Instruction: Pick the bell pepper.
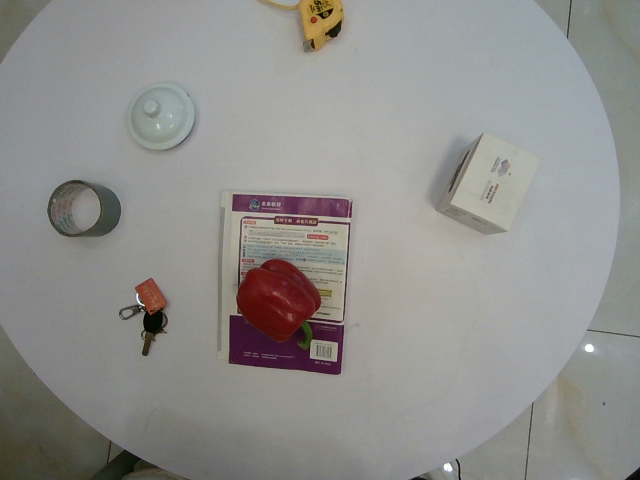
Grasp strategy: vertical